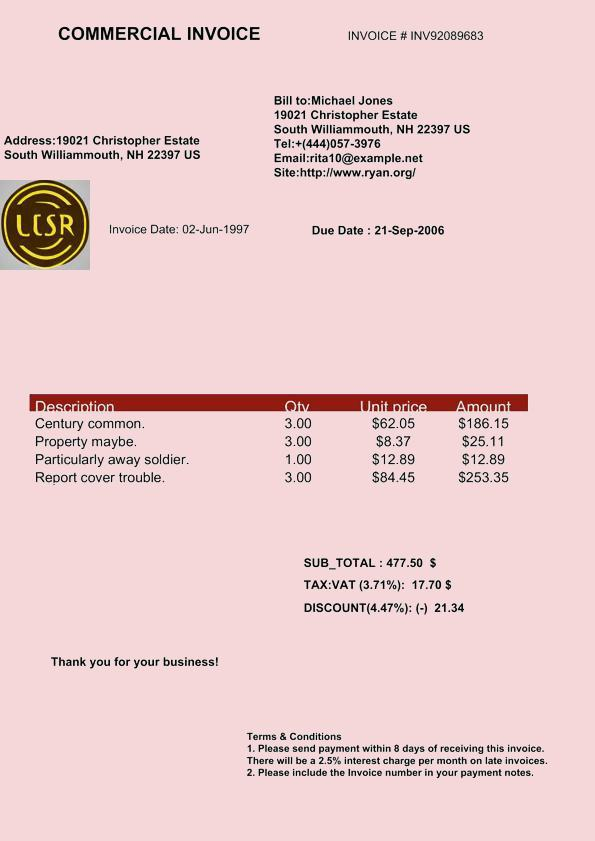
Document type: Invoice